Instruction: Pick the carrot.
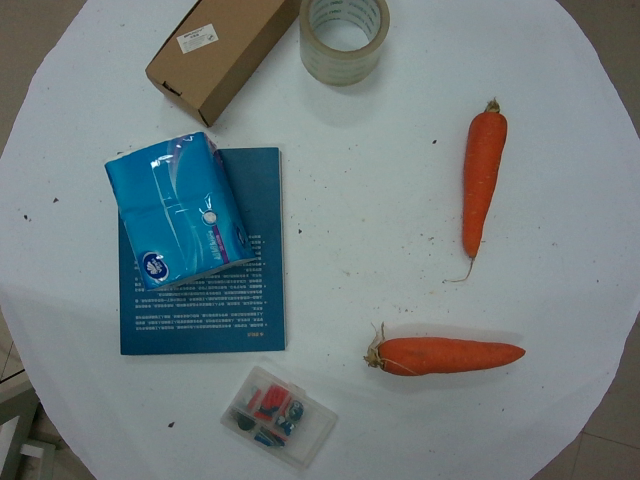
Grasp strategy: vertical